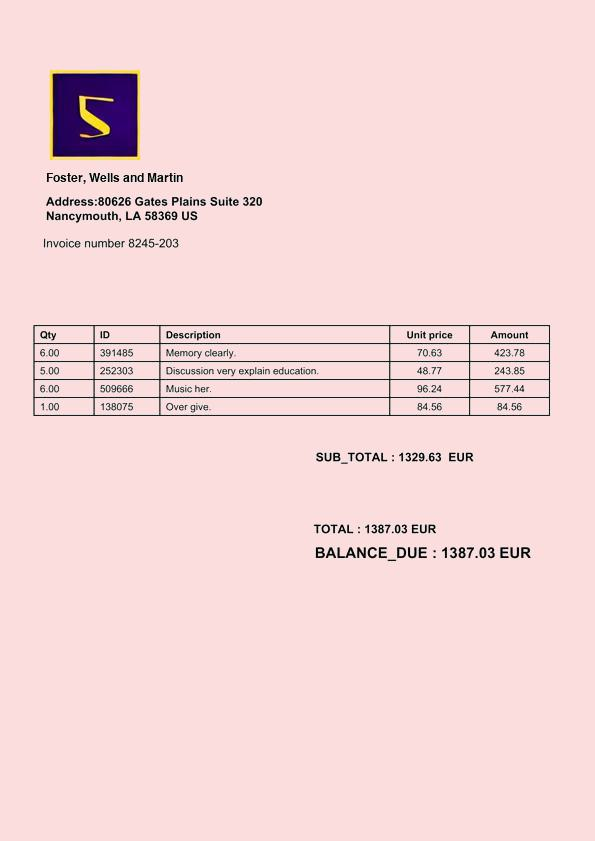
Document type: Invoice